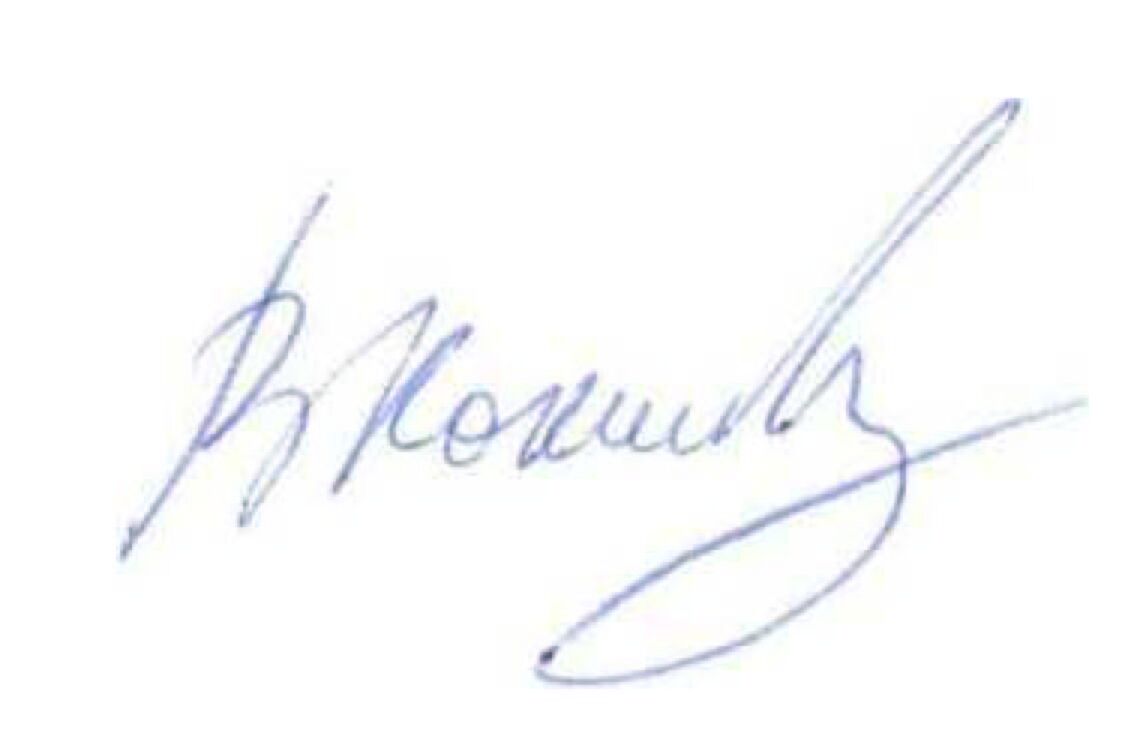
Signature of: viktor koksharov